Question: What was observed in the imaging?
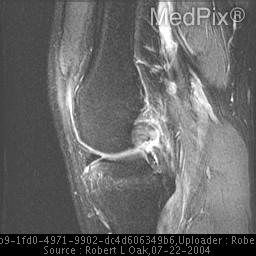
Answer: The imaging shows MR images of the left knee demonstrate a large joint effusion.  Heterogeneous high signal is seen within the posterior cruciate ligament, consistent with a complete tear.  There is a significant degree of bone marrow edema within the anterior lateral tibial plateau, and an occult tibial plateau fracture cannot be completely excluded.   Additionally, there is abnormal vertical high signal within the medical meniscus, consistent with a free edge traumatic tear.  The lateral meniscus is normal.  The medial and lateral collateral ligament complexes are normal.  The anterior cruciate ligament is also normal. Increased signal within the anterior lateral tibial plateau concerning for an occult tibial plateau fracture. Note:  image is fat suppressed..